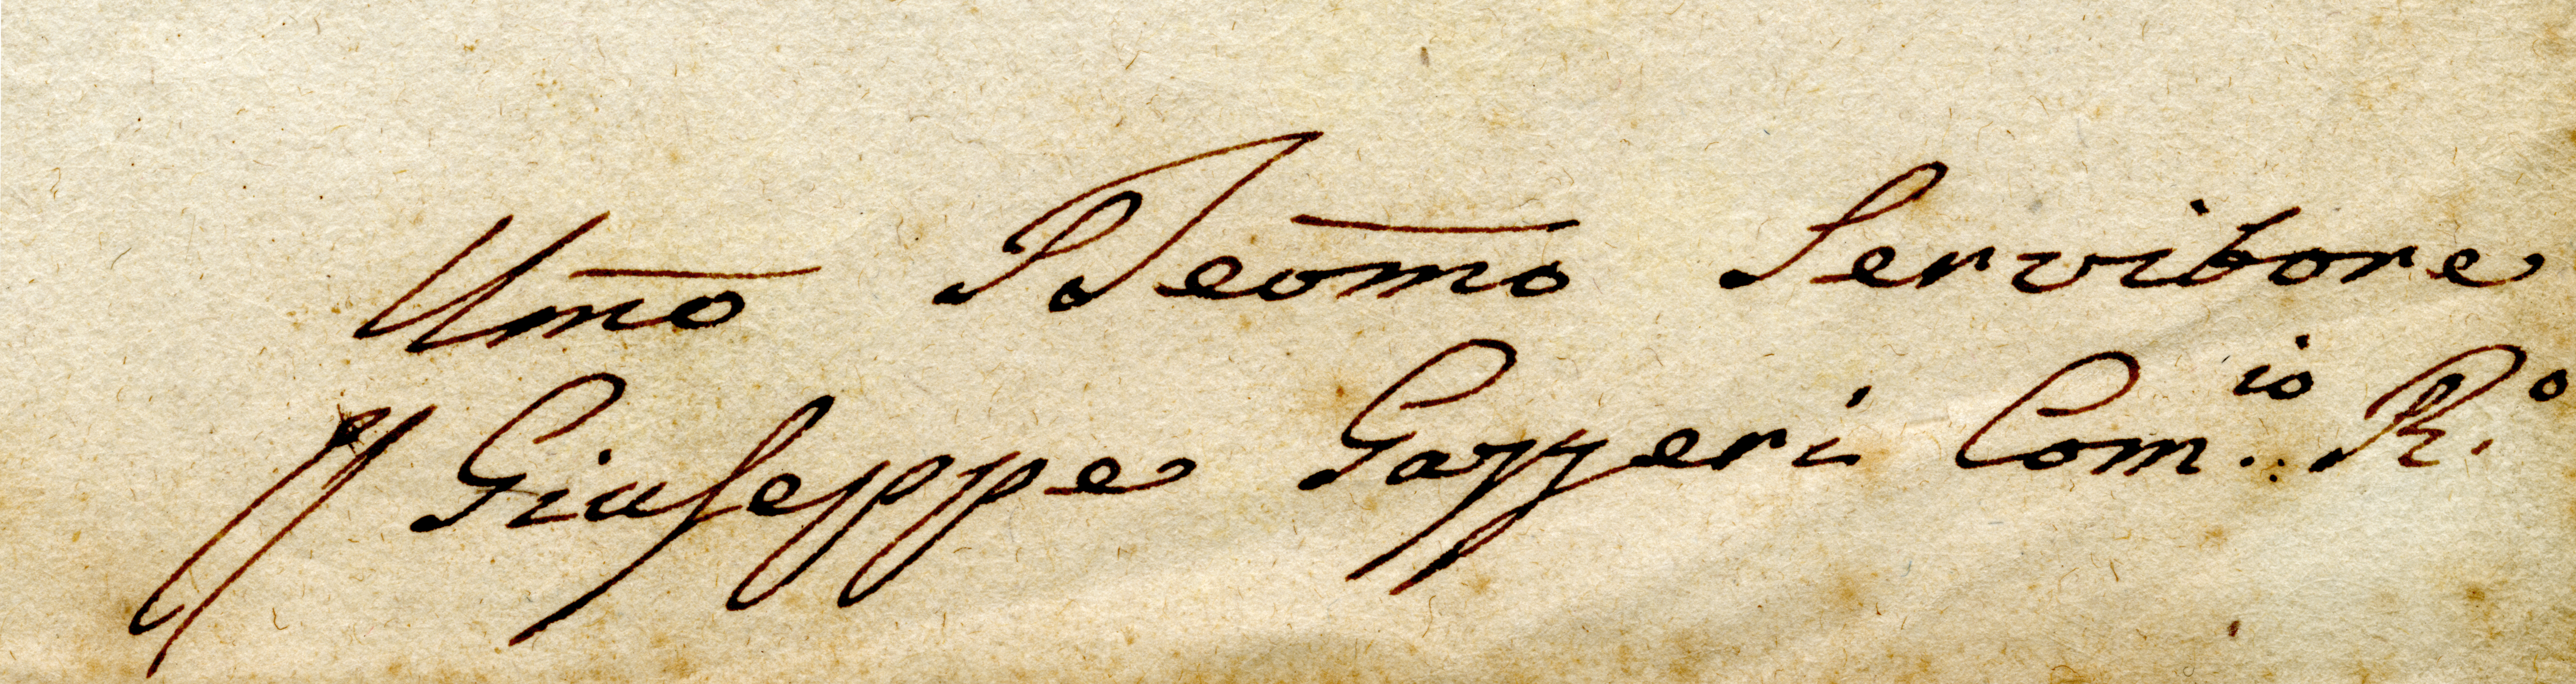
Signature of: giuseppe gazzeri